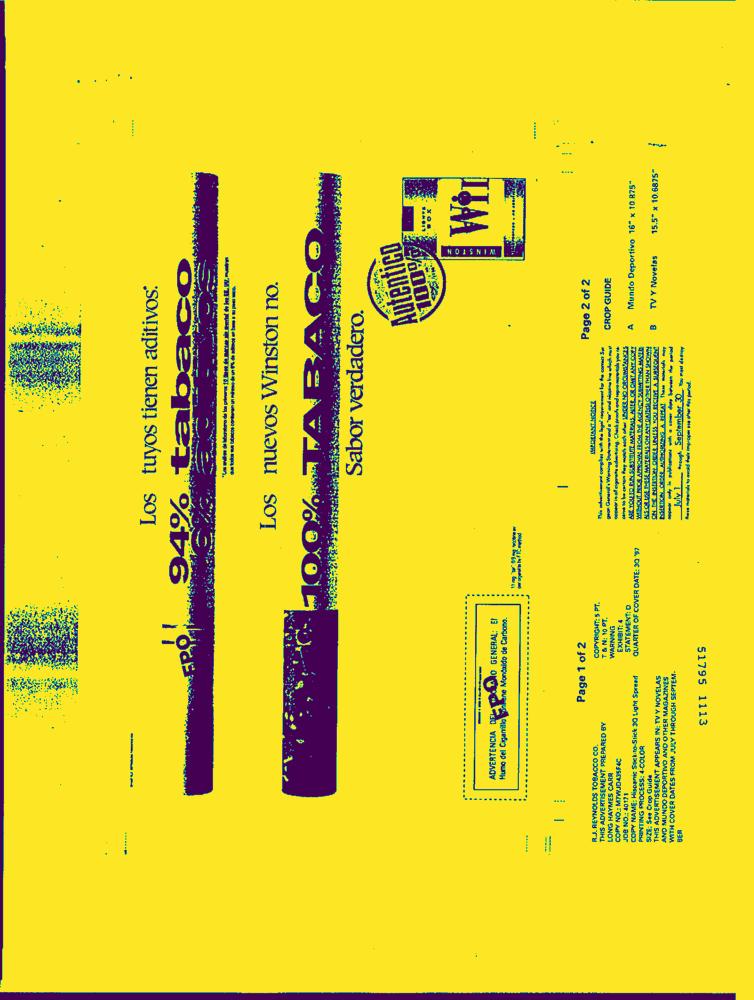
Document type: AD